Question: What is the suspected problem?
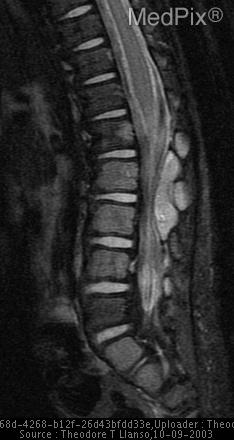
Answer: The findings suggest Image 1: Fat-saturated Coronal T2 MRI of the abdomen / spine demonstrates a large mass over the right kidney.  There is also increase T2 signal in several vertebral bodies.  Increased T2 signal is present in both iliac wings, and some expansile remodeling is seen in the left iliac wing.

Image 2: Fat-saturated Sagital T2 MRI of the spine shows a soft-tissue appearing mass that has invaded and insinuated itself within the epidural space - compressing the spinal cord.. Fat-saturated Sagittal T2 MRI of the spine shows a soft-tissue appearing mass that has invaded and insinuated itself within the epidural space - compressing the spinal cord.. The patient might have a history of One-year-old boy was walking, but now only crawls..